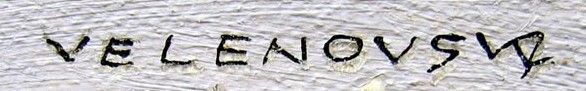
Signature of: josef velenovský